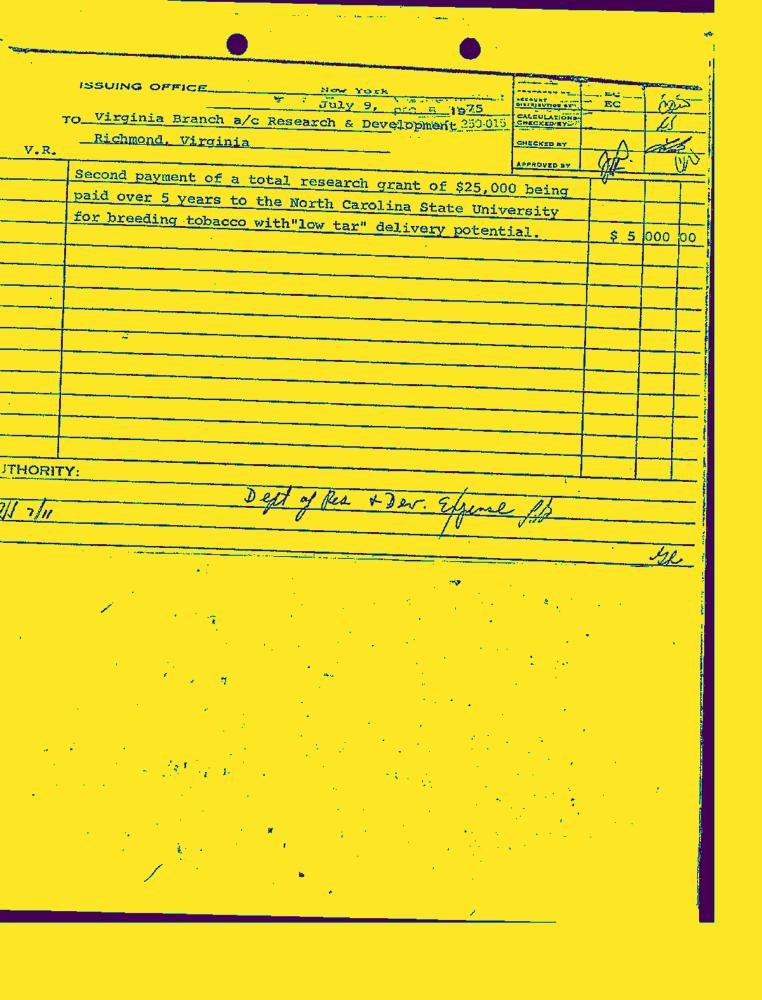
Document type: Invoice-Doc